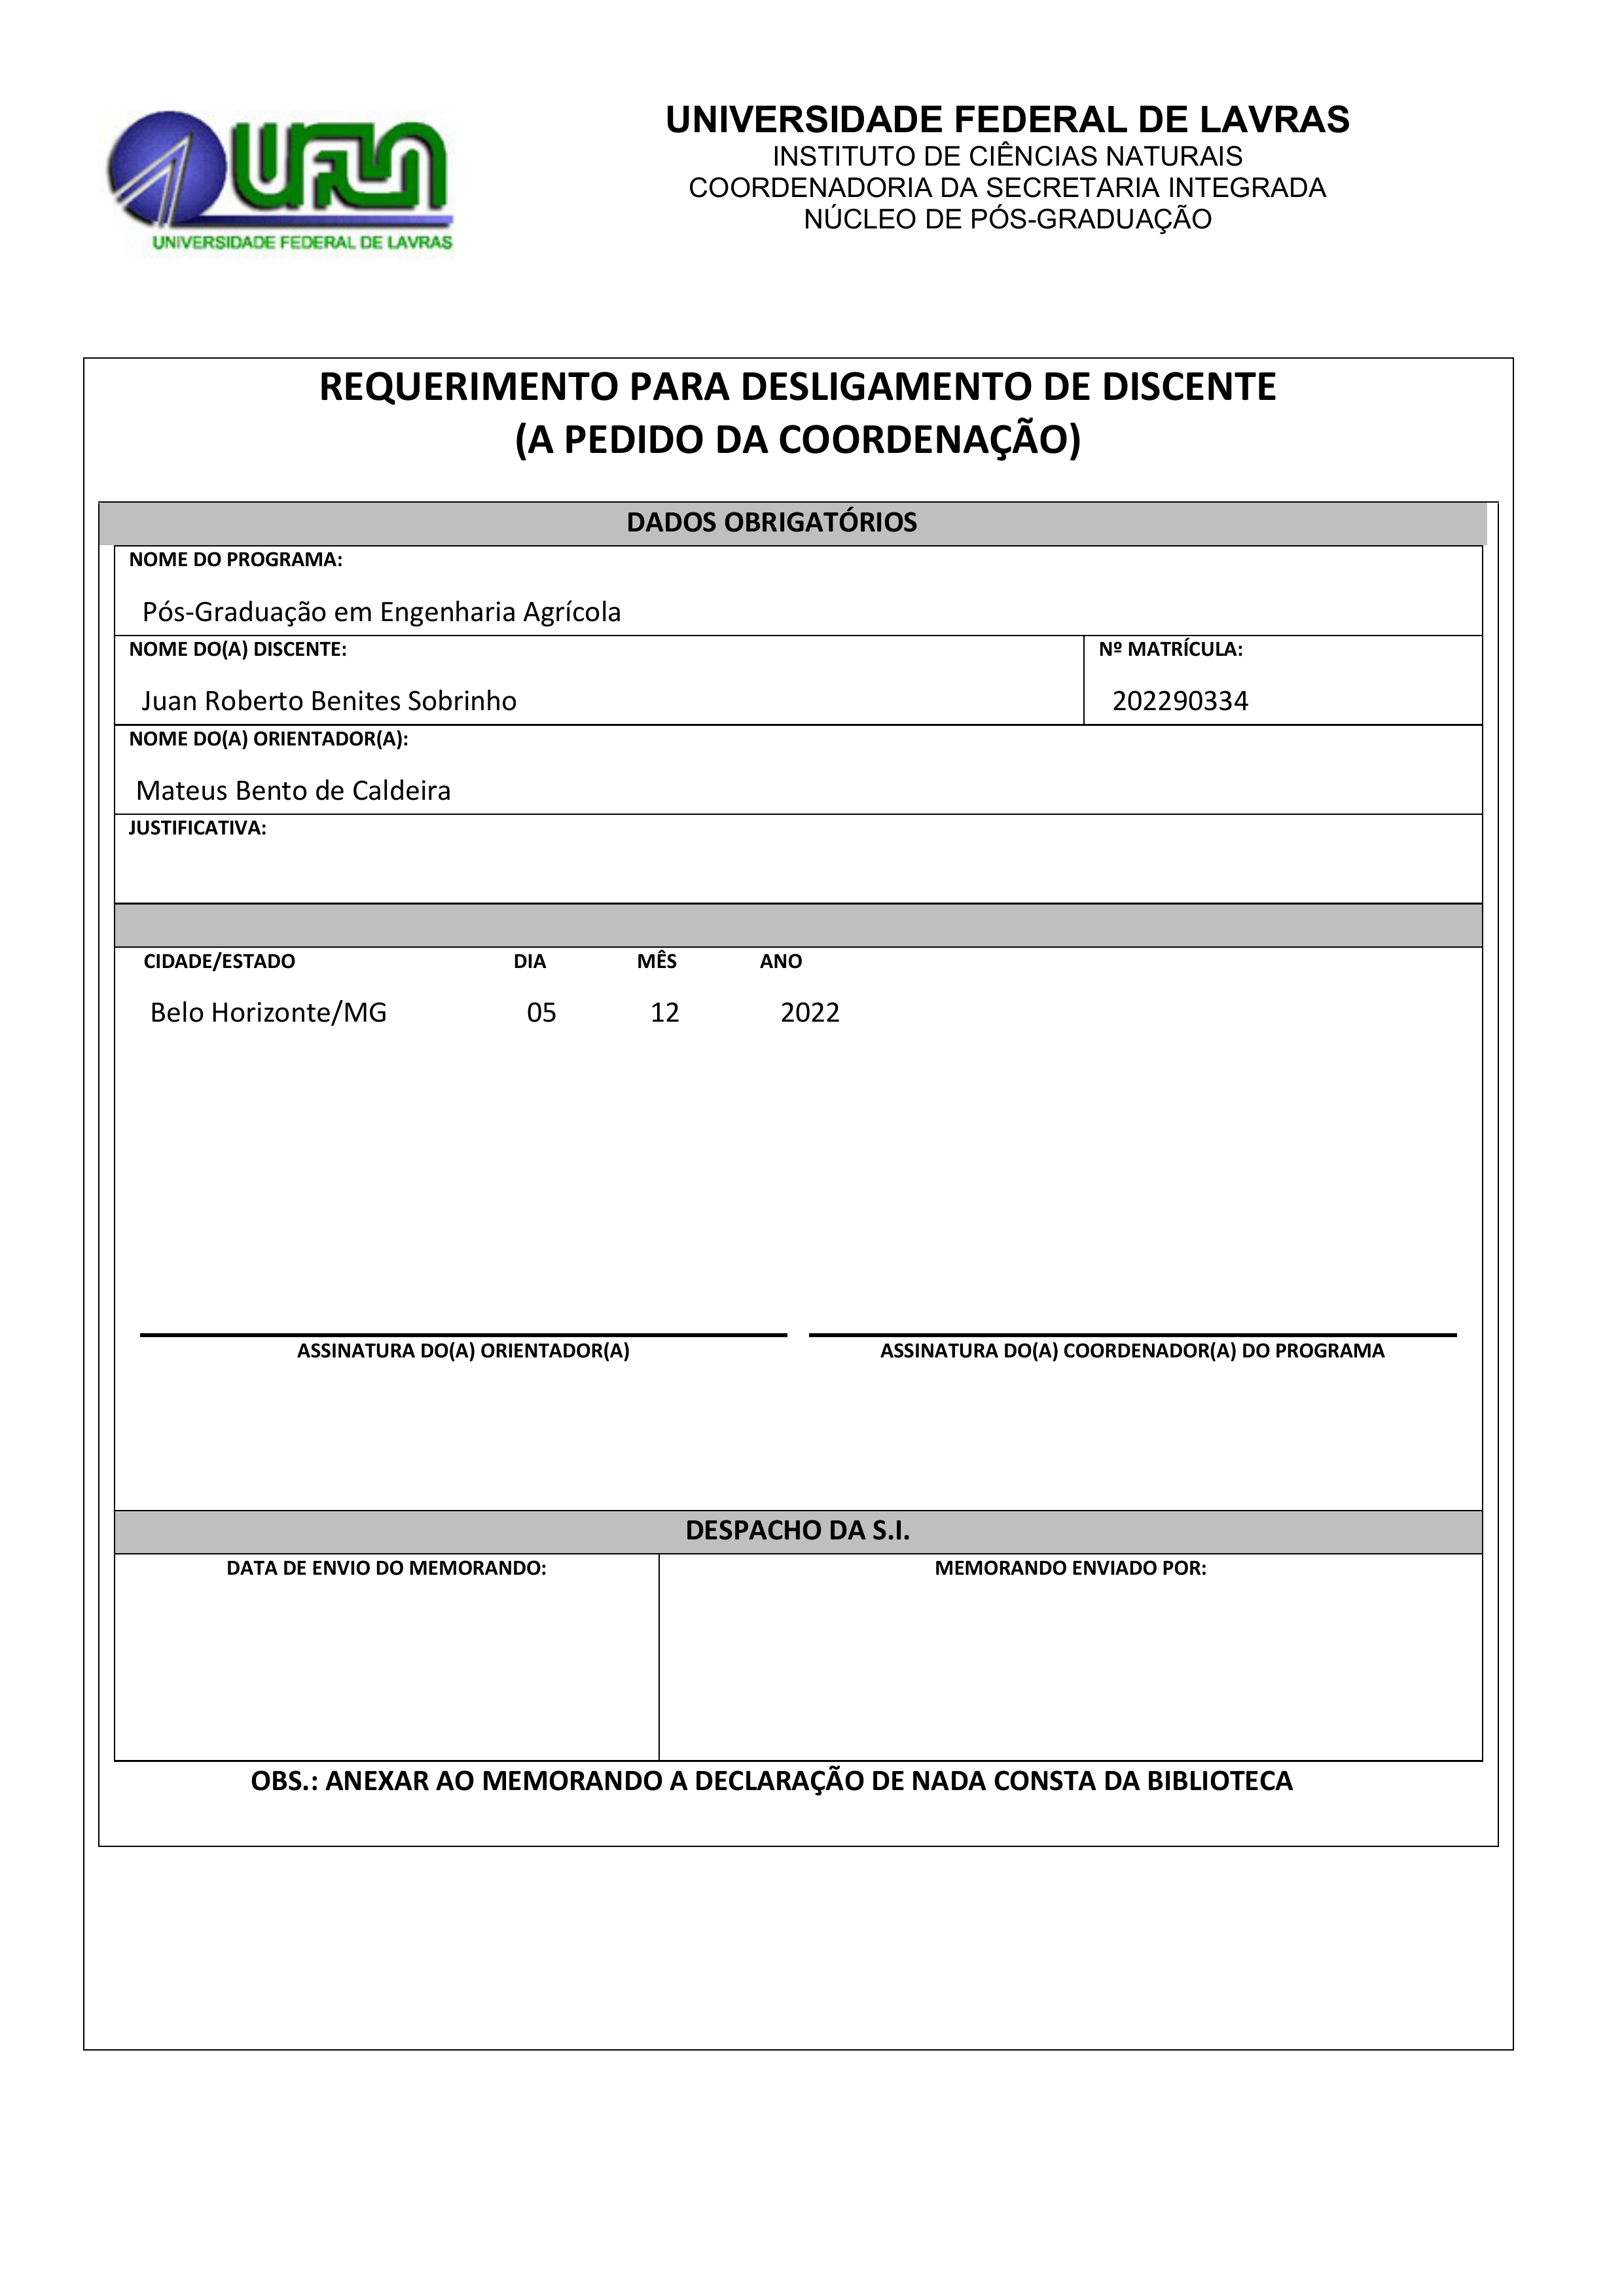
UNIVERSIDADE FEDERAL DE LAVRAS
UFLA
INSTITUTO DE CIÊNCIAS NATURAIS
COORDENADORIA DA SECRETARIA INTEGRADA
NÚCLEO DE PÓS-GRADUAÇÃO
UNIVERSIDADE FECERAL DE LAVRAS
REQUERIMENTO PARA DESLIGAMENTO DE DISCENTE
(A PEDIDO DA COORDENAÇÃO)
DADOS OBRIGATÓRIOS
NOME DO PROGRAMA:
Pós-Graduação em Engenharia Agrícola
Nº MATRÍCULA:
202290334
NOME DO(A) DISCENTE:
Juan Roberto Benites Sobrinho
NOME DO(A) ORIENTADOR(A):
Mateus Bento de Caldeira
JUSTIFICATIVA:
MÊS
12
CIDADE/ESTADO
Belo Horizonte/MG
DIA
05
ANO
2022
ASSINATURA DO(A) ORIENTADOR(A)
ASSINATURA DO(A) COORDENADOR(A) DO PROGRAMA
DESPACHO DAS.I.
DATA DE ENVIO DO MEMORANDO:
MEMORANDO ENVIADO POR:
OBS.: ANEXAR AO MEMORANDO A DECLARAÇÃO DE NADA CONSTA DA BIBLIOTECA